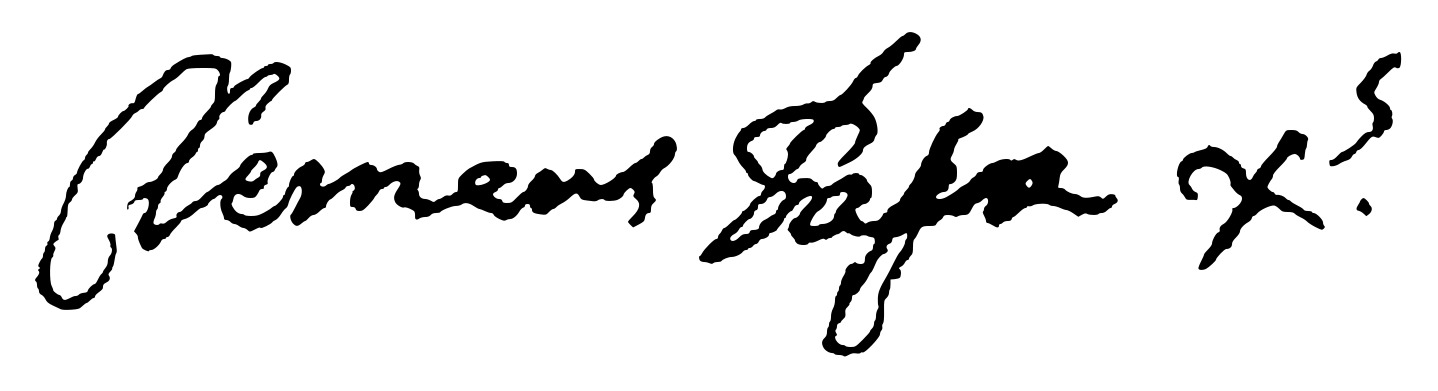
Signature of: clement x